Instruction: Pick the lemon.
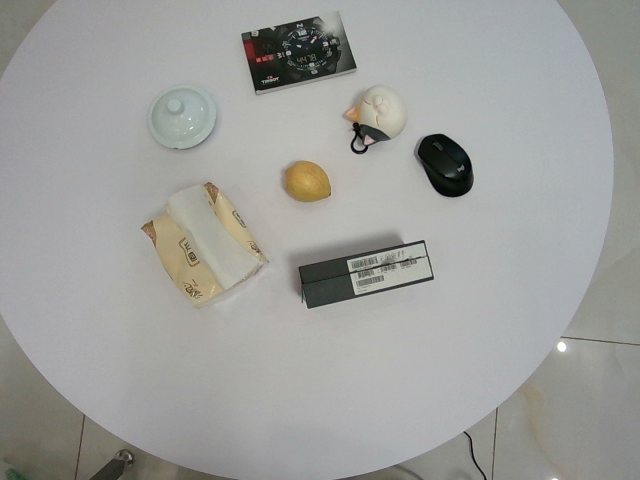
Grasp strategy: vertical